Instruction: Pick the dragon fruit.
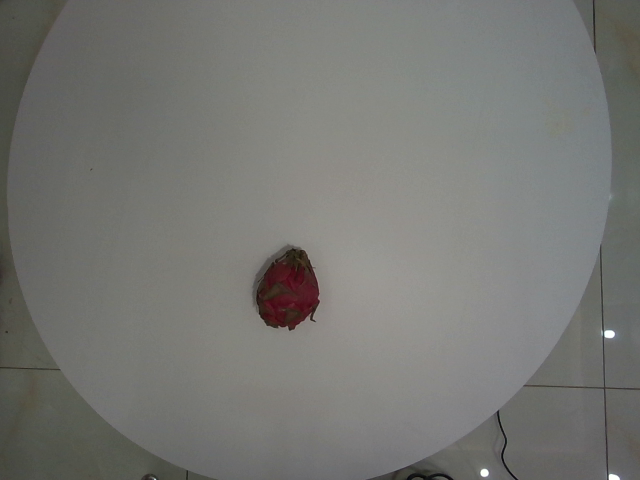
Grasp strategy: vertical